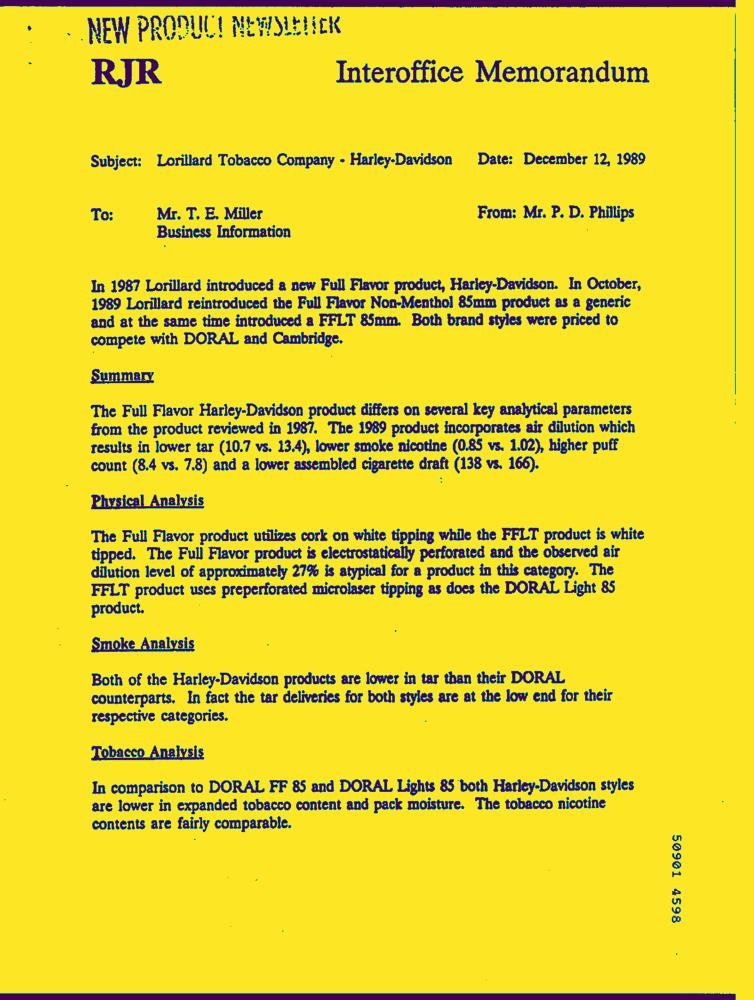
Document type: Letter-Doc